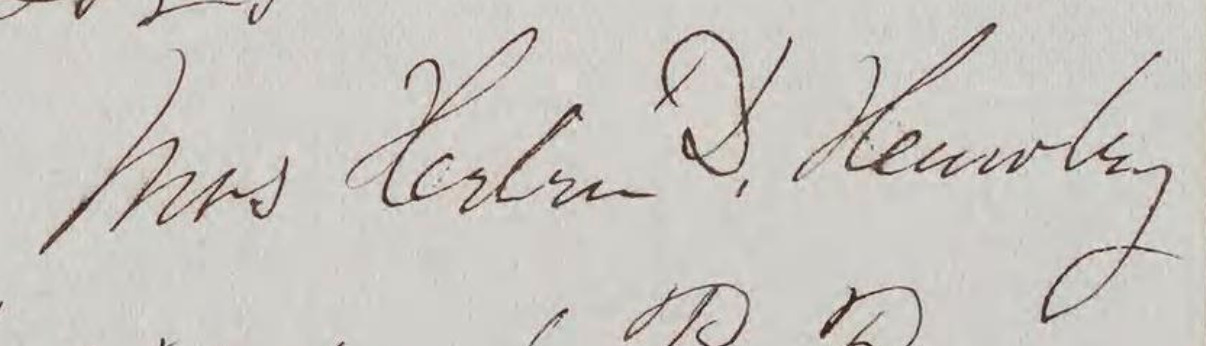
Signature of: helen d hawley